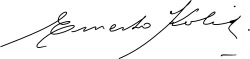
Signature of: ernest koliqi